Question: In what way does the history help explain the case?
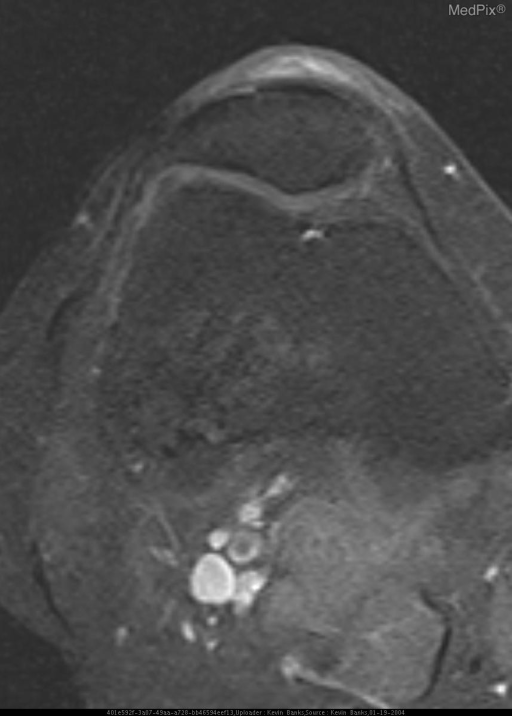
Answer: The patient's history of A 45-year-old female with no significant past medical history presented to the emergency department with a painful knee following a fall from standing height. is key in understanding the case.